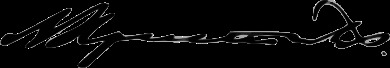
Signature of: nikola hristić